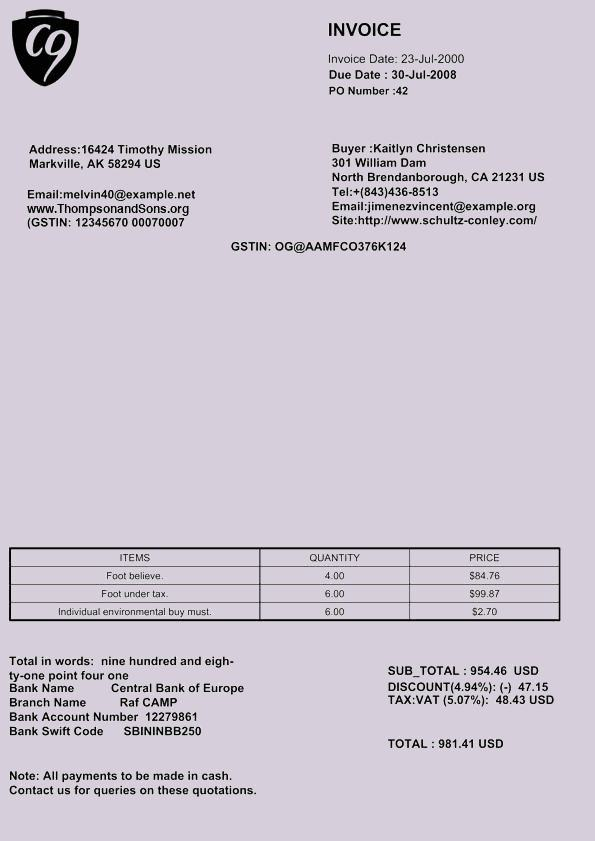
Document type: Invoice